Question: Explain the disease:
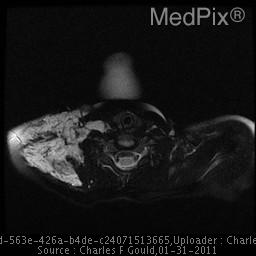
Answer: The disease is discussed as: Overall, hemangiomas are present in 10-12% of Caucasian children - mostly as cutaneous lesions, often called "strawberry marks".

Intra orbital vascular lesions account for 5-20% of all orbital masses in children.  Some of these are neoplastic (capillary hemangioma) while others are malformations including venous varices and cavernous hemangioma.  Capillary hemangiomas are composed of variably sized vascular spaces that are lined by proliferating endothelial cells.  Capillary hemangiomas have been reported as the most common vascular tumor of the orbit, representing 5-12% of pediatric orbital lesions.

Multiple synonyms have been used for these lesions, including infantile hemangioma, benign hemangioendothelioma,  and hemangioblastoma.  However, these terms are neither distinctive nor accurate and the most commonly used term is “capillary hemangioma” – to allow distinction from the “cavernous hemangioma” (AKA “cavernoma”, cavernous malformation).  The cavernous hemangioma is one of the most common orbital masses in the adult patient.  The latter process is malformative and not neoplastic. [Mulliken 1982 PMID: 7063565]

Orbital hemangiomas have been reported in association with PHACES (Posterior fossa malformations, Hemangiomas, Arterial anomalies, Cardiac defects and coarctation of the Aorta, Eye abnormalities, and Sternal abnormalities or ventral developmental defects); and also with blue rubber bleb nevus syndrome. [McCannel 1996 PMID: 8643250]

Orbital capillary hemangiomas (OCH) may be supplied either by branches of the internal (e.g. ophthalmic) or external carotid artery, and may extend intracranially through the superior orbital fissure or optic canal.

•  Clinical
Orbital capillary hemangioma (from now on just “hemangioma”) present as sporadic lesions in childhood, with approximately 1/3 as congenital lesions noted at birth.  The majority will present during the first decade.  Almost half of them may enlarge during a Valsalva maneuver or with crying.  There is a slight female predilection of 3:2 over males vs. up to 3:1 for cutaneous hemangioma.  These endothelial vascular neoplasms typically proliferate in the first few months after presentation; and, then most stabilize – often at an alarming size.  The natural history in most patients is for the lesions to stabilize for a period of years, and then begin spontaneous involution in adolescence, typically from 4-8 years of age.  Some cases have been followed for up to 18 years, with eventual spontaneous but slow involution. [Henderson JW Ophthalmology 1990 - PMID: 2342808]

In addition to the obvious facial discoloration and mass, capillary hemangiomas may interfere with vision, cause proptosis, diplopia or amblyopia, and even optic atrophy.  [Yap EY 1998 - PMID: 9703301]

•  Gross Pathology
These lesions are usually ruby-red soft, rounded and occasionally lobulated masses.  Lesions with skin or subcutaneous involvement are often called “strawberry” lesions due to their red color.

•  Histology
These lesions are usually well demarcated from surrounding tissues.  The histology varies with the phase of the lesion.  In younger patients, while the lesions are “active” or growing, histology shows mitotic activity from plump proliferating endothelial cells that surround small irregular vascular spaces.  Mast cells may be increased within the lesion.  Classically, involution begins within the center of the mass, and the advances outward.  Fatty and fibrous tissue surround the vascular space; and, the fibro-fatty tissue eventually replaced the vascular stroma.  These features allow distinction from cavernous hemangiomas, that have larger vascular spaces that are lined by flattened endothelial cells.

•  Imaging
» US
Ultrasound may play a dual role in capillary hemangioma – demonstrating the lesions as well as documenting their vascularity.  [Verity DH EYE 2006 - PMID: 17019424]  US shows great variability in lesion appearance, but can well document high-velocity flow in (100-1000 times normal) in feeding vessels.  [Verity2006]  Lesion involution is often preceded by stabilization in the rate of flow increase.  Although US can be used to follow the progression-regression sequence in these tumors, MR provides the best evaluation in the diagnostic phase.

» CT
The appearance of orbital capillary hemangiomas varies over time.  Most commonly during the growing phase, they will appear as intensely enhancing lesions, that may be either well demarcated or poorly marginated.  Lesions may be more dense than brain (50-60 HU) due to the blood filled vascular spaces.  In the involution phase, the attenuation of the lesion will decrease, as fibro-fatty tissue replaces the vascularity.

» MR
These lesions are usually well demarcated discrete lobulated masses with internal septations.  They are usually dark on T1W and become hyperintense with T2-weighting.  Bright contrast enhancement after Gadolinium is almost universal in these lesions.  As these lesions involute, fatty and fibrous tissue may replace the tumor and the lesion may show areas of T1 shortening.

» Treatment and Prognosis
The majority of these lesions will undergo spontaneous regression as the child ages.  About one-half will show involution by age 5, and the overwhelming majority will show clear signs of involution by seven or eight years.  Lesions that present at younger ages may also regress earlier in the life of the child.  Both oral and parenteral steroids, interferon therapy, and surgery may be used when vision is threatened by periocular lesions.  Fractionated stereotactic radiation may have potential benefit in some cases that do not regress or are not amenable to surgery.  [Tsao MN J. Neurosurgery 2003 - PMID: 12546367]